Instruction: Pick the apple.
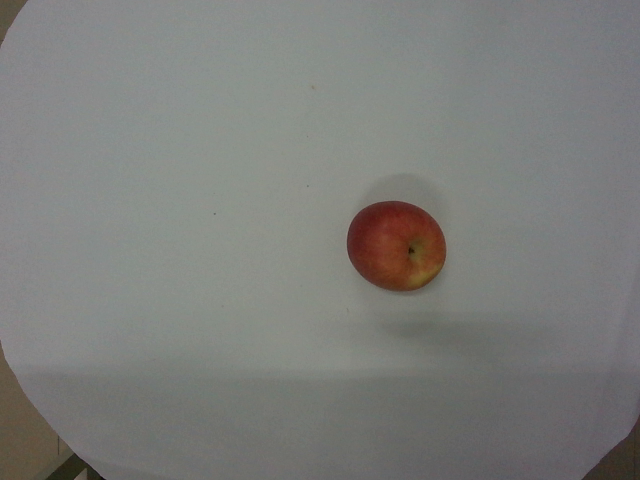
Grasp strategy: vertical